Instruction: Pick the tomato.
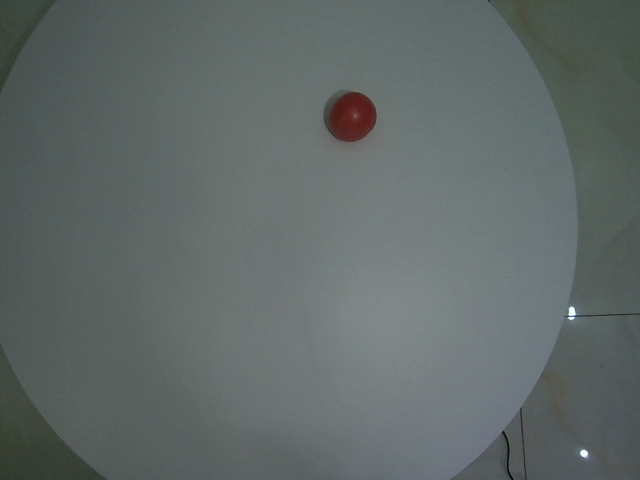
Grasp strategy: vertical